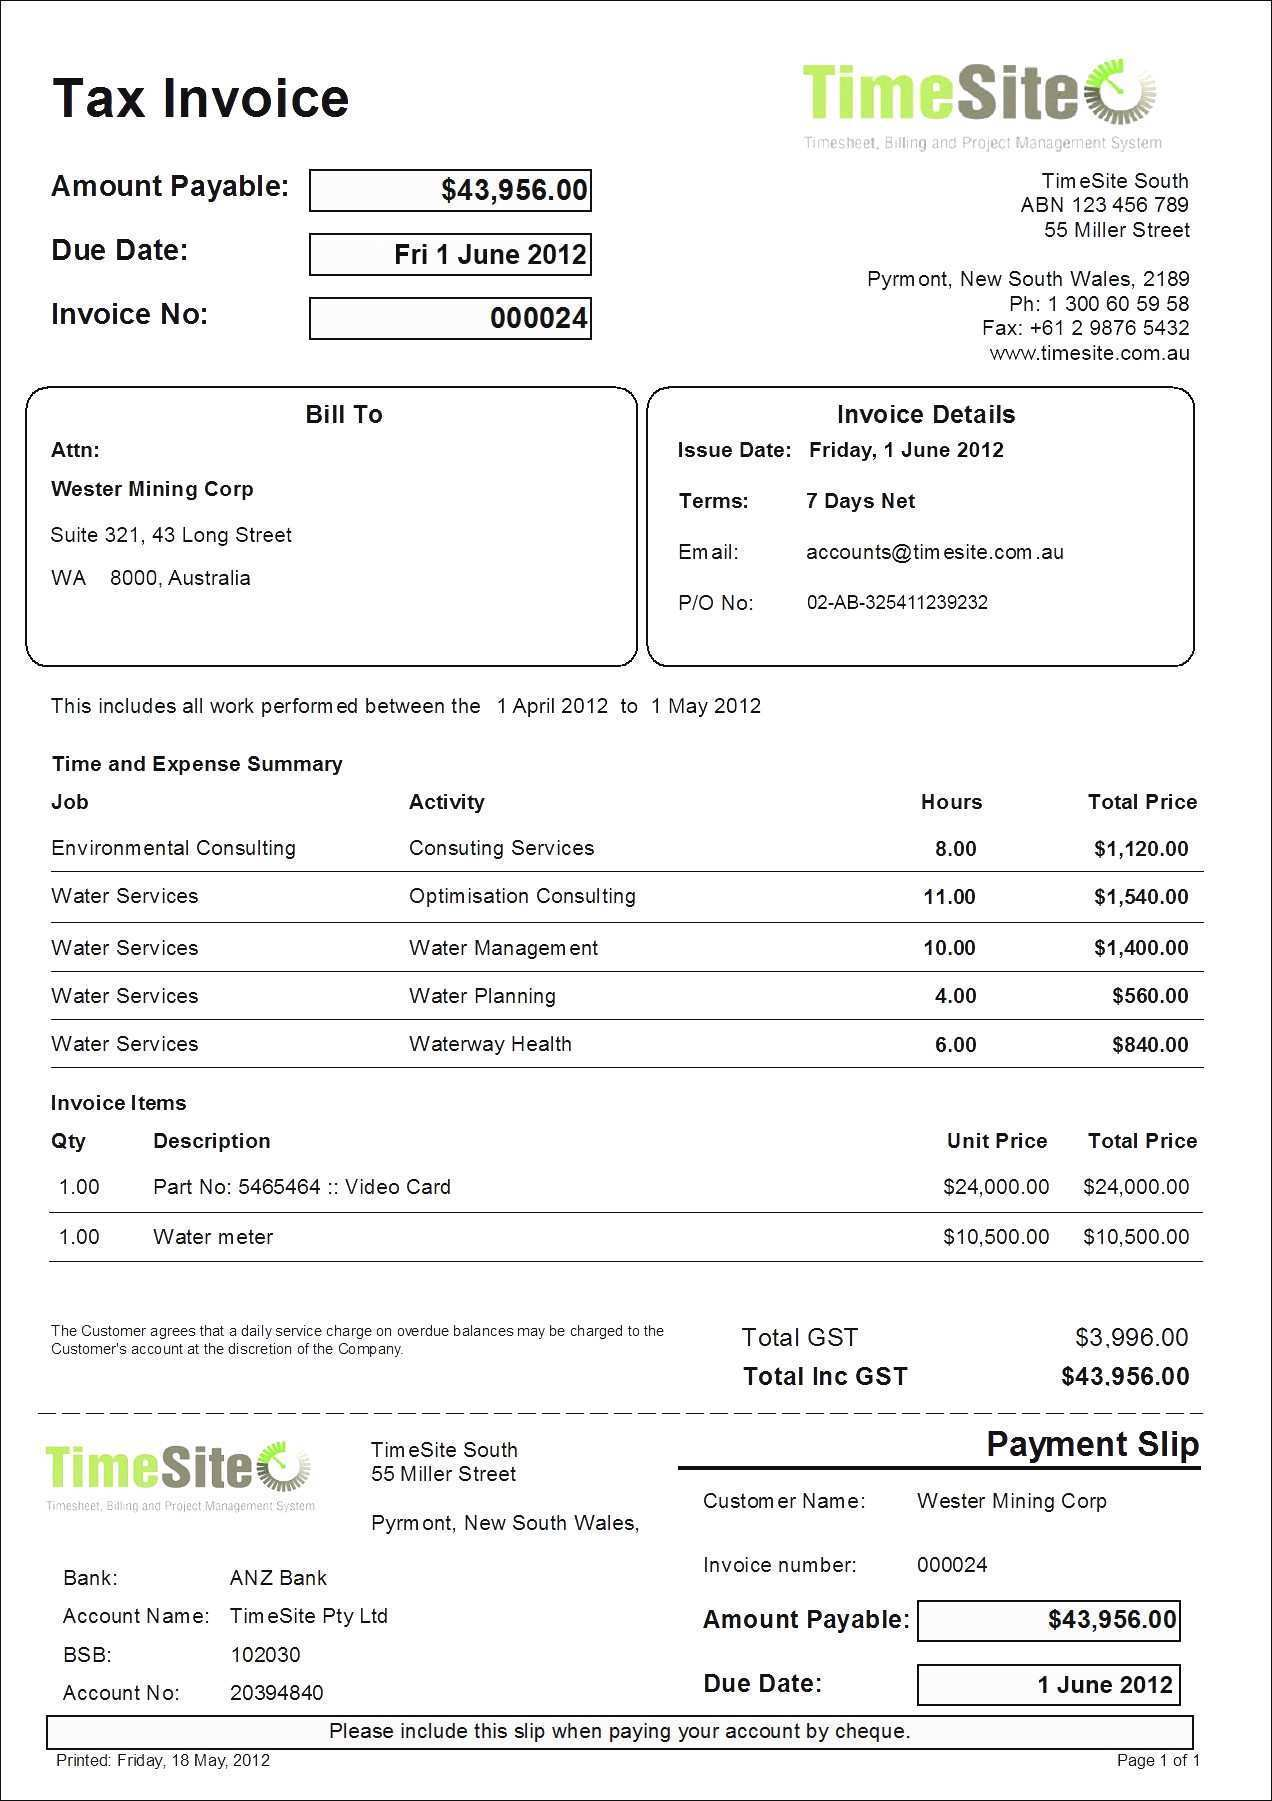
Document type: Invoice